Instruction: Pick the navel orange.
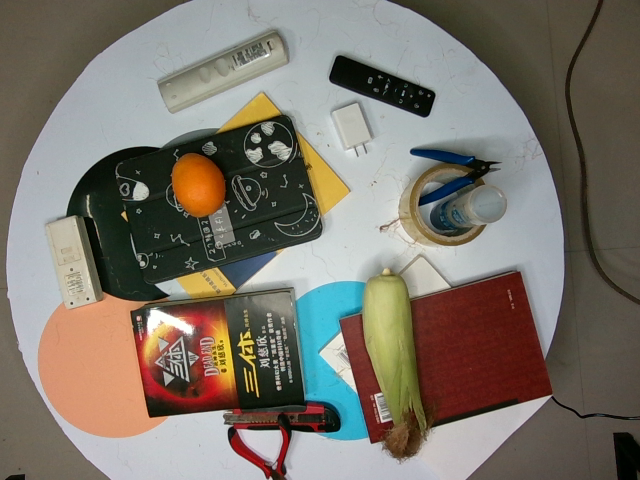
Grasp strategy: vertical